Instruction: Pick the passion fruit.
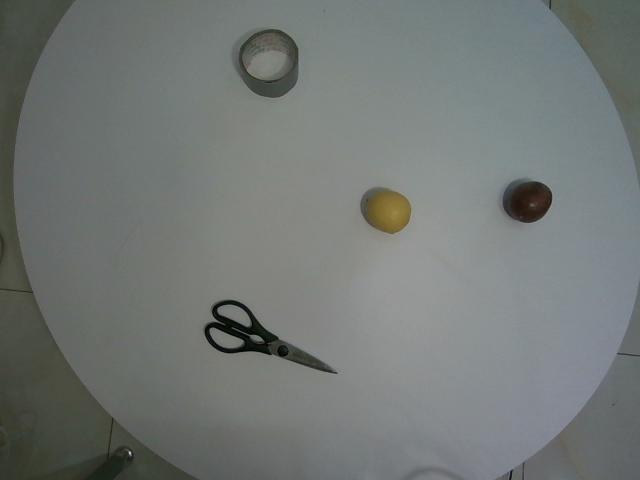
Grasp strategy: vertical